Question: In what way does the history help explain the case?
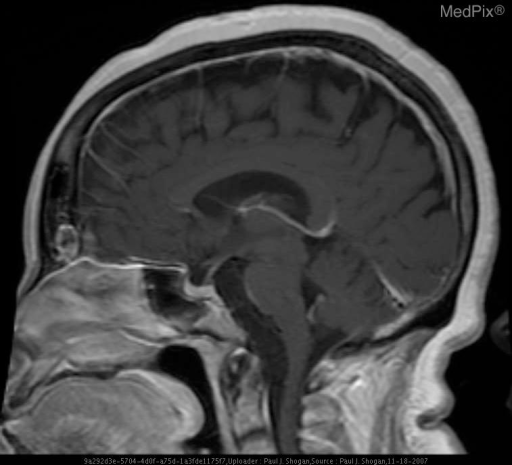
Answer: The patient's history of 52 yo female with complaint of hearing loss. is key in understanding the case.